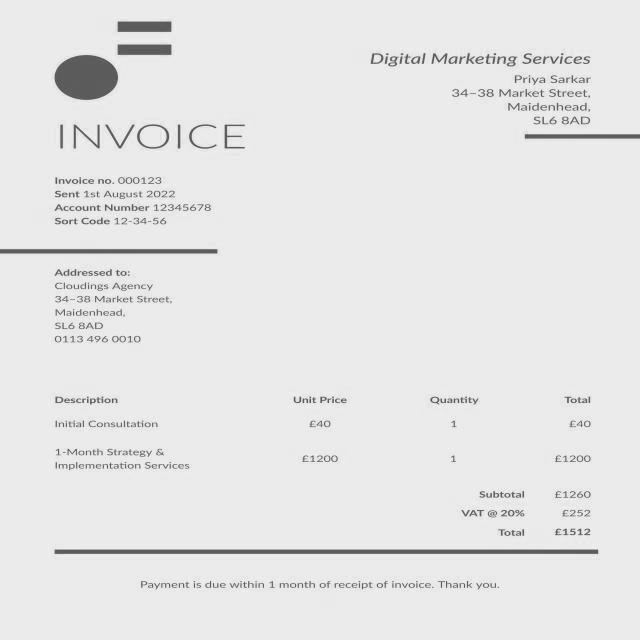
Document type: Invoice